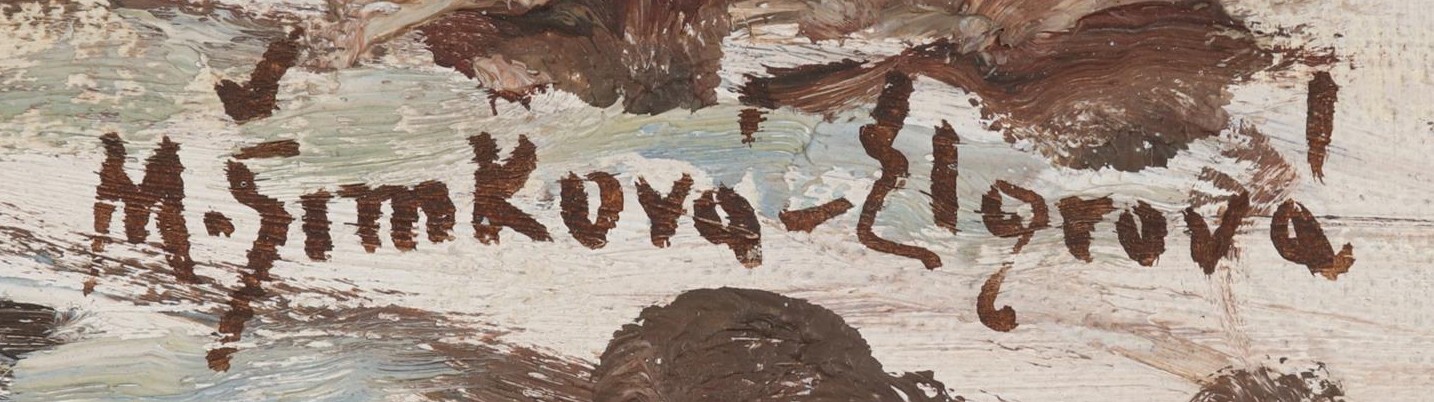
Signature of: milena šimková